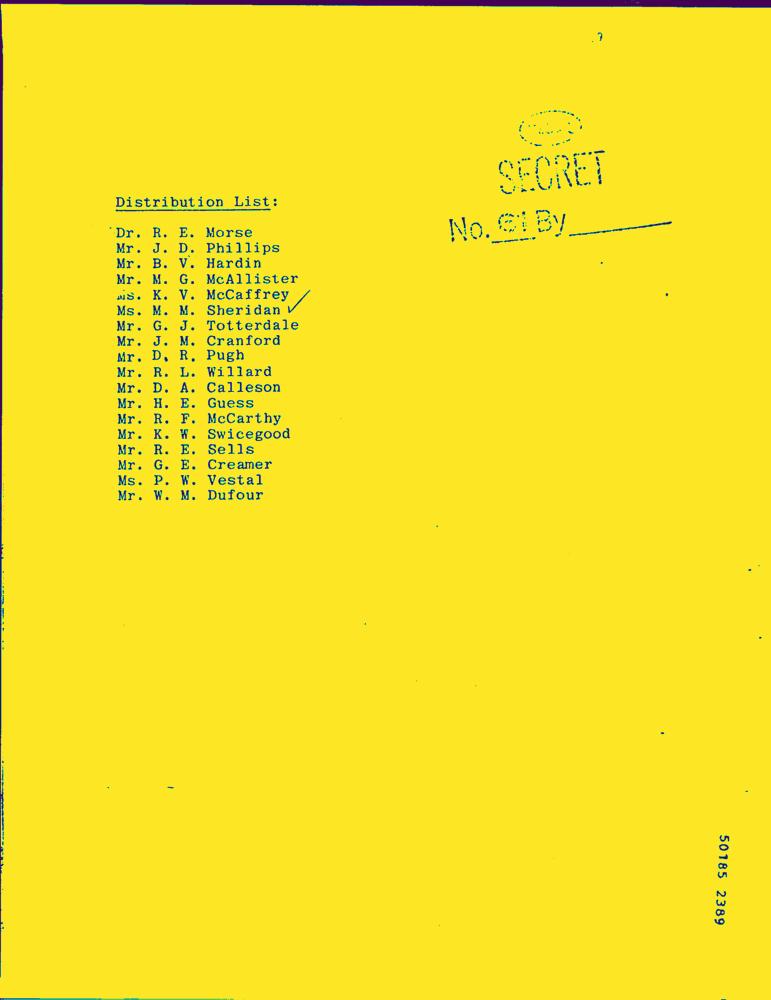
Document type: Letter-Doc